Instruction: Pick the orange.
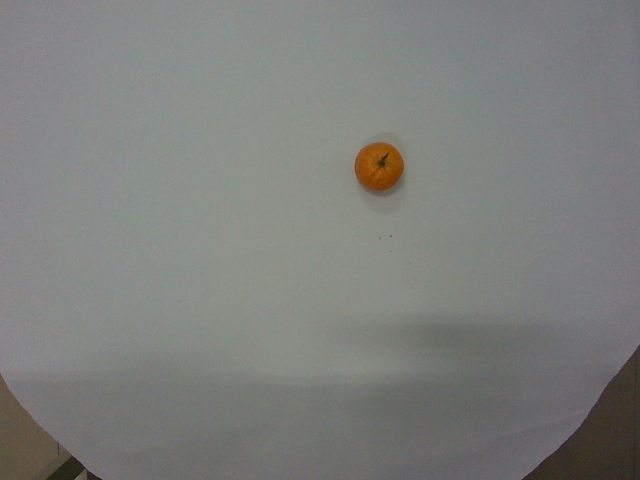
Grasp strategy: vertical